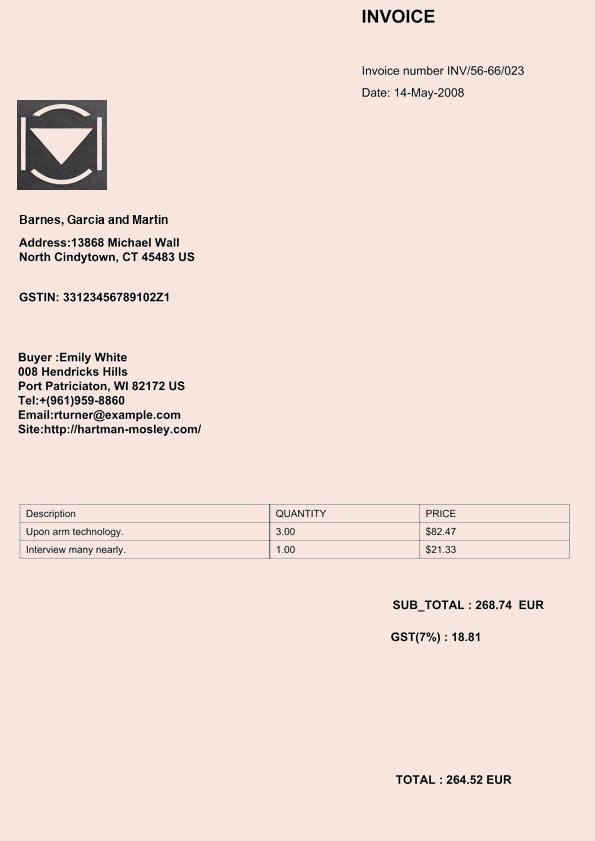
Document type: Invoice